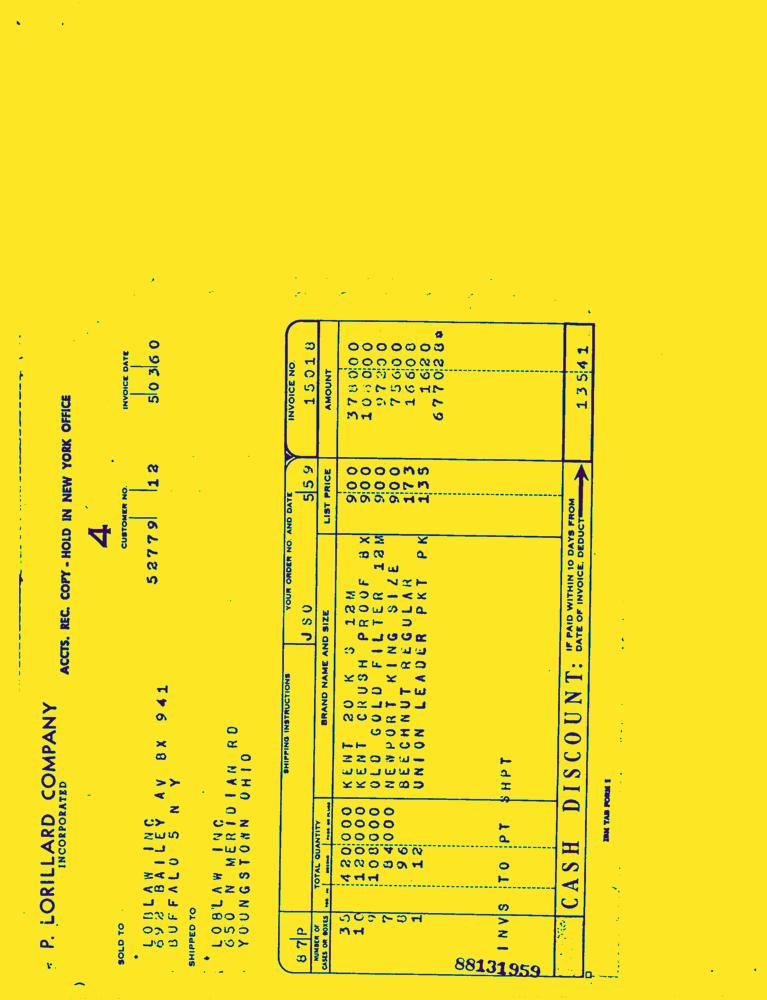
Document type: Invoice-Doc